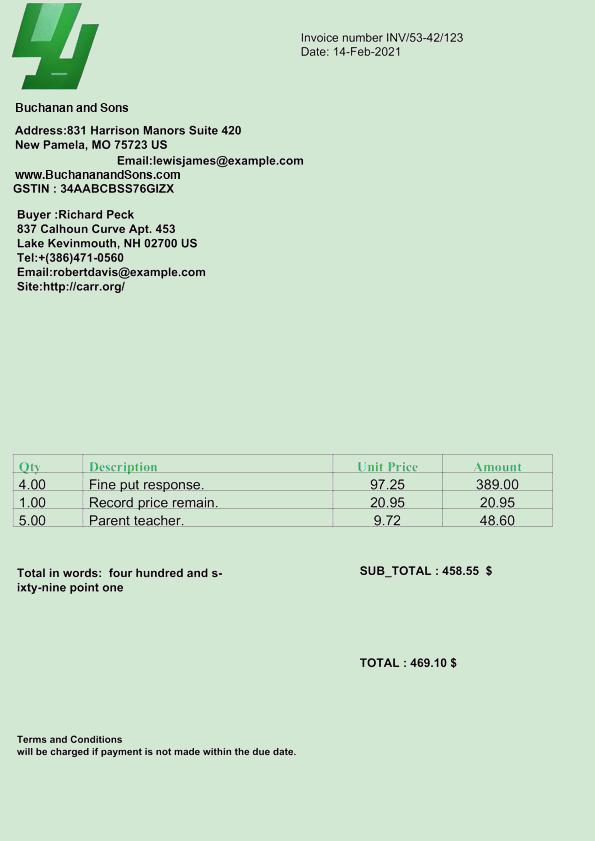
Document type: Invoice